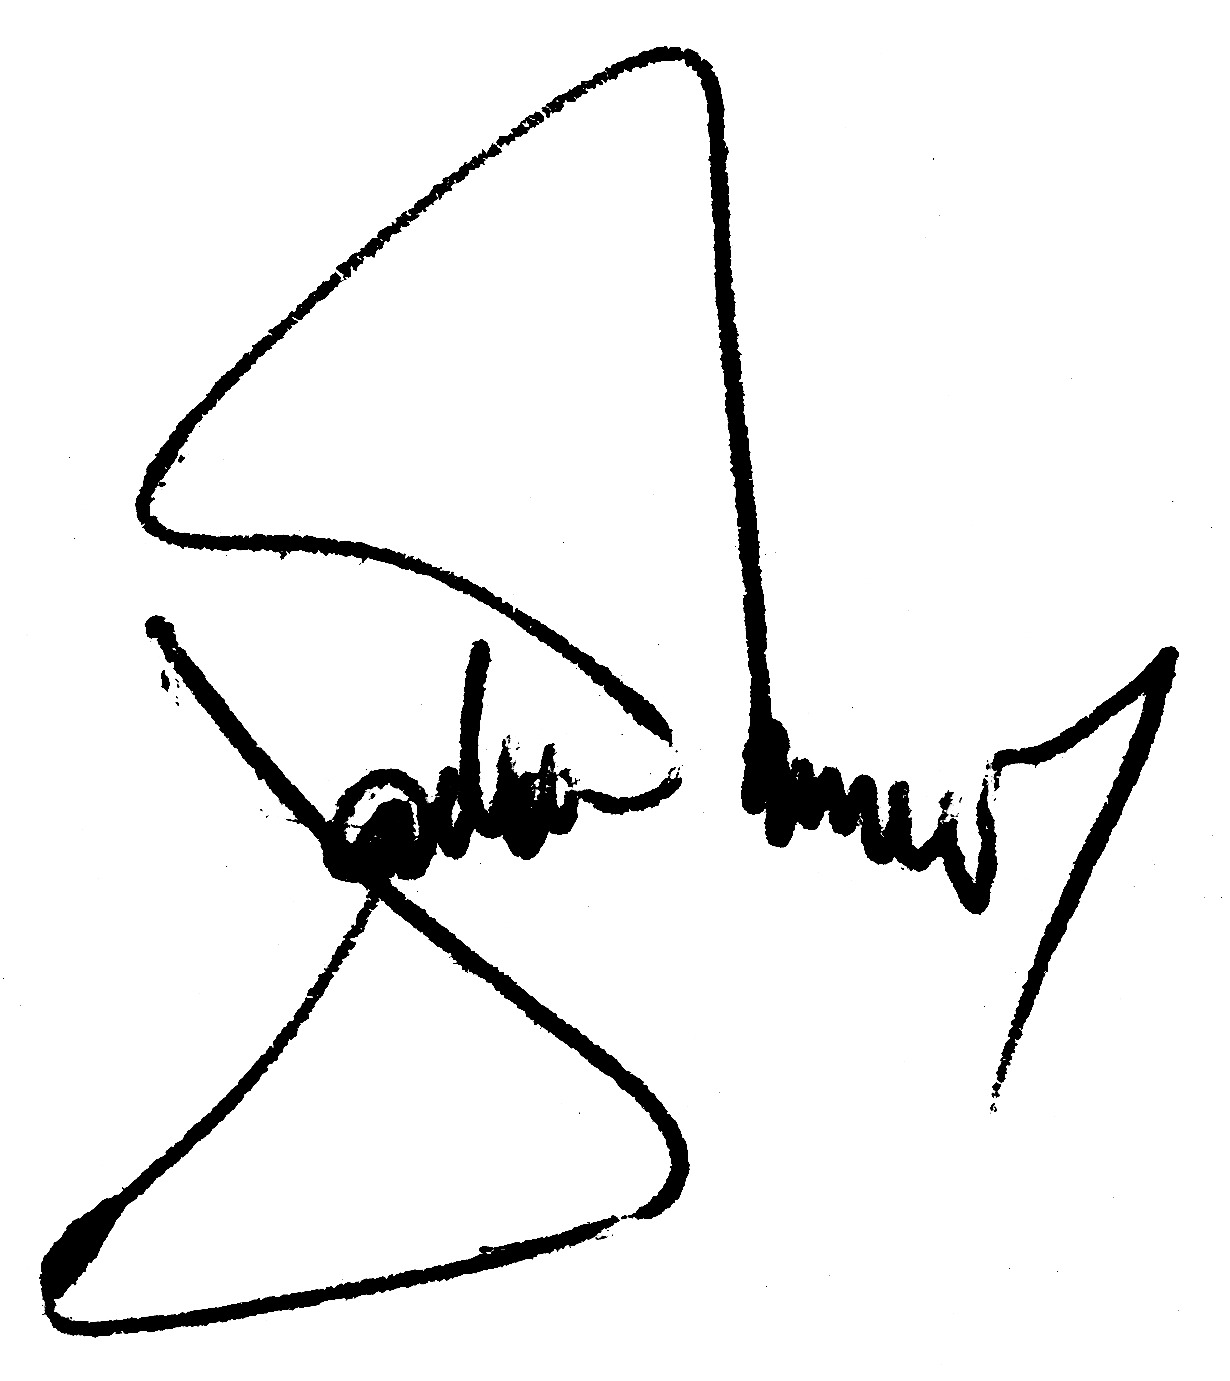
Signature of: jaroslav macek